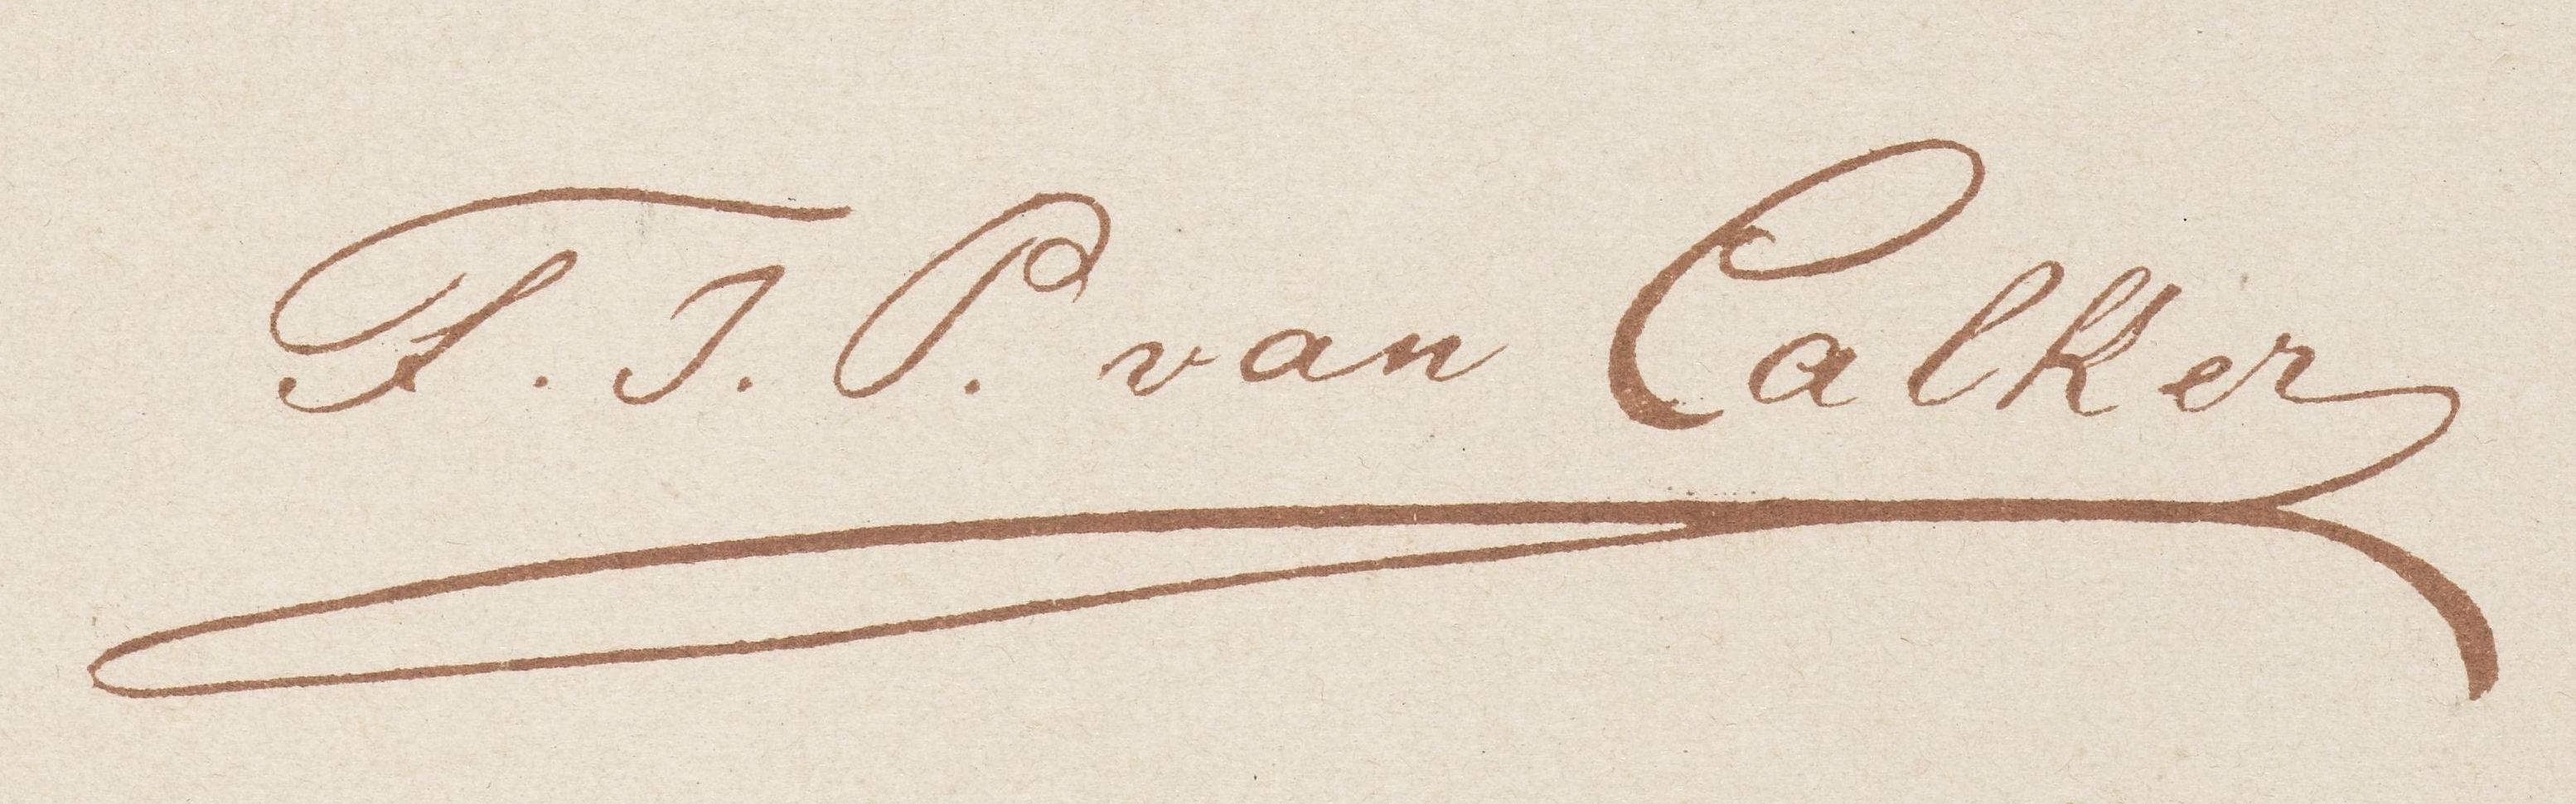
Signature of: friedrich julius peter van calker